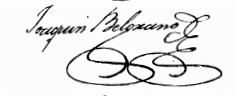
Signature of: joaquín belgrano